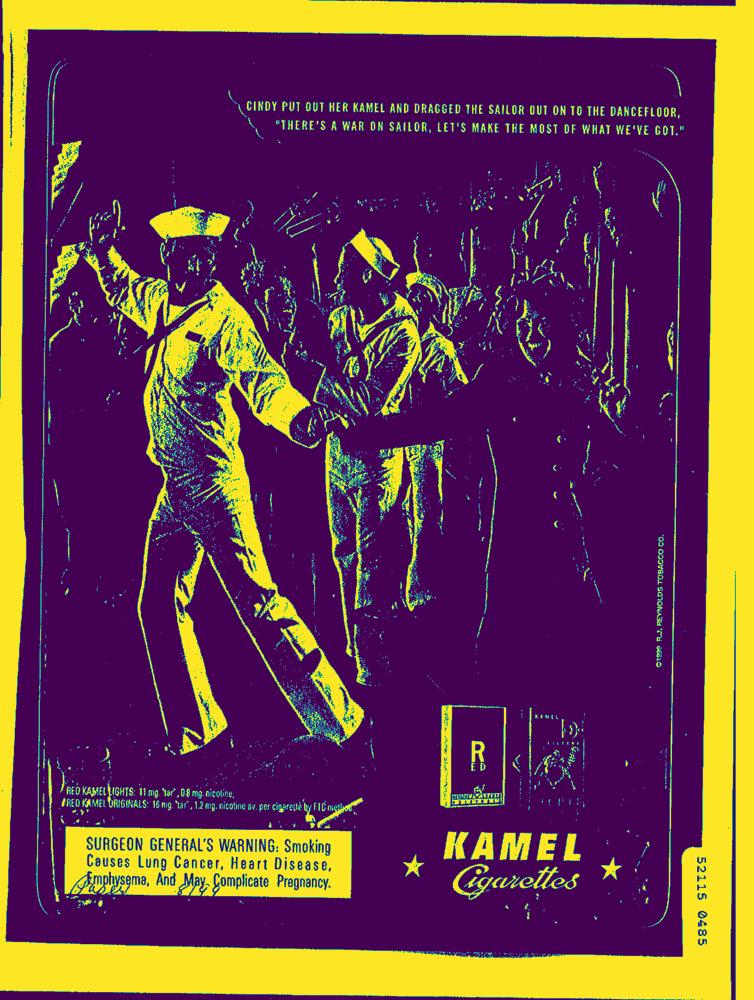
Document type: AD